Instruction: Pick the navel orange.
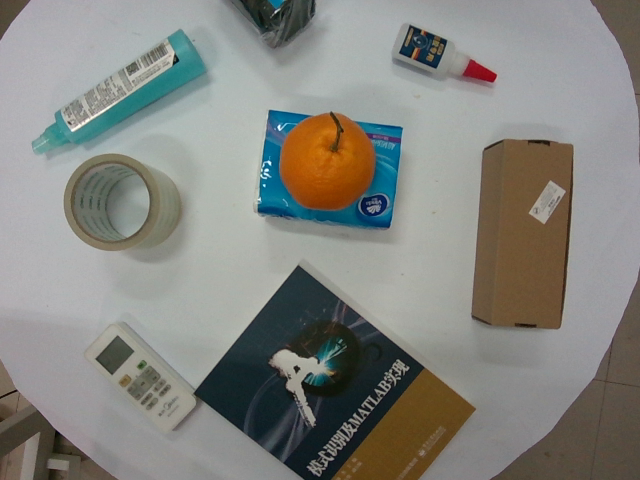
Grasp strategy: vertical